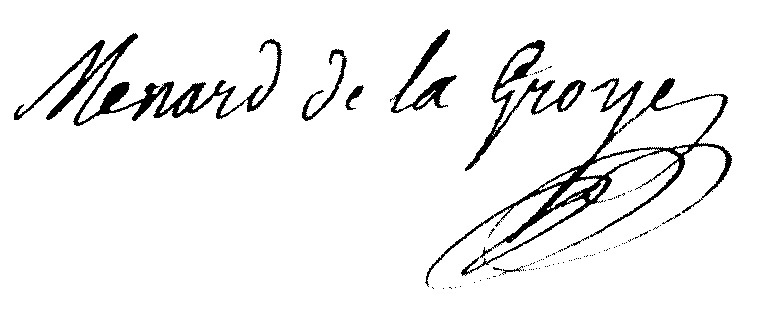
Signature of: françois rené pierre ménard de la groye